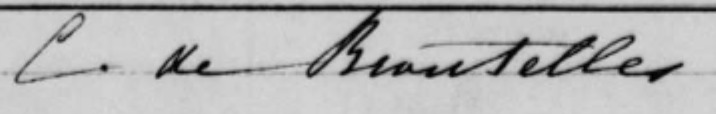
Signature of: caroline de broutelles